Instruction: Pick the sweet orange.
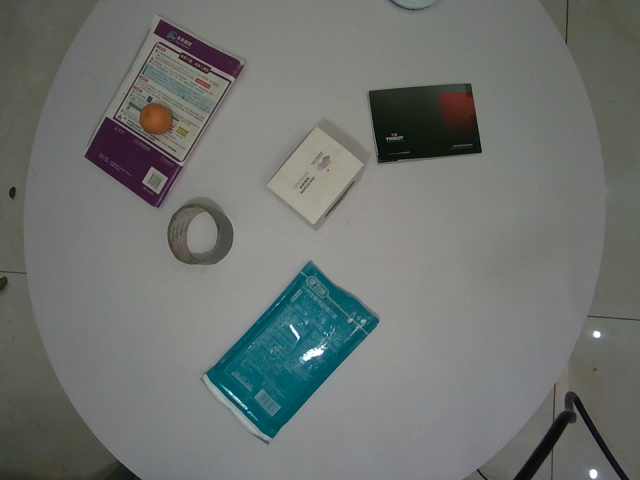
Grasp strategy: vertical